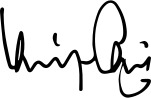
Signature of: virat kohli